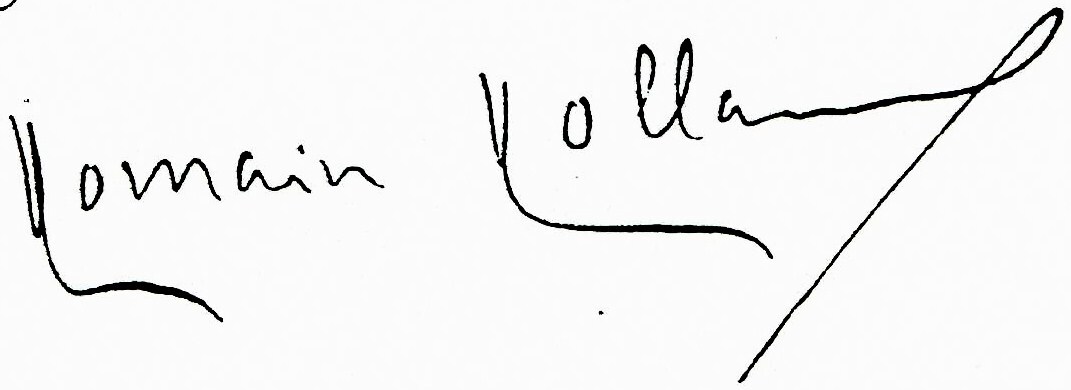
Signature of: romain rolland